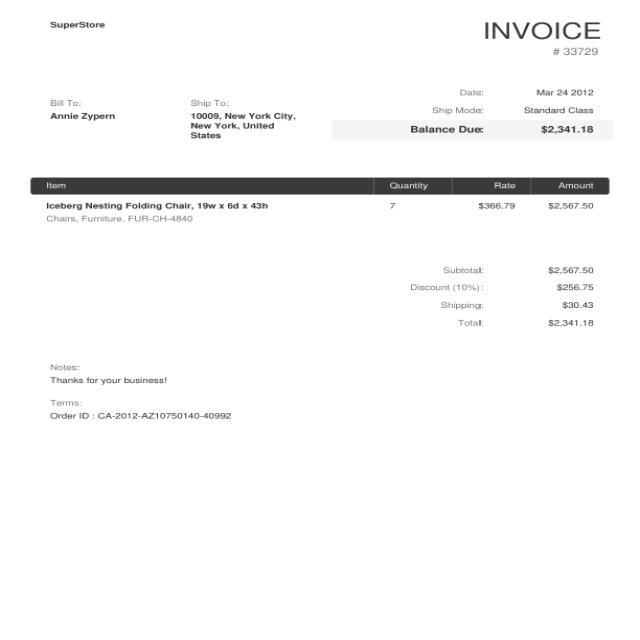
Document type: Invoice